Extract the amount written in words, the amount in digits, the name of the payee, the date on the cheque, and the bank's name from the image.
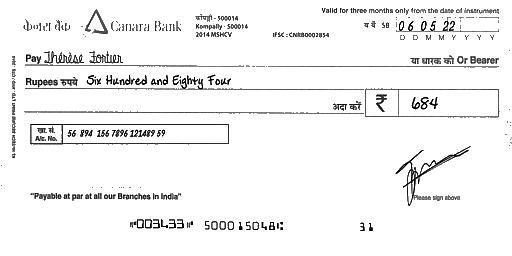
amt_in_words: Six Hundred and Eighty Four
amt_in_figures: 684
payee_name: Thérèse Fortier
bank_name: Canara Bank
cheque_date: 06/05/22